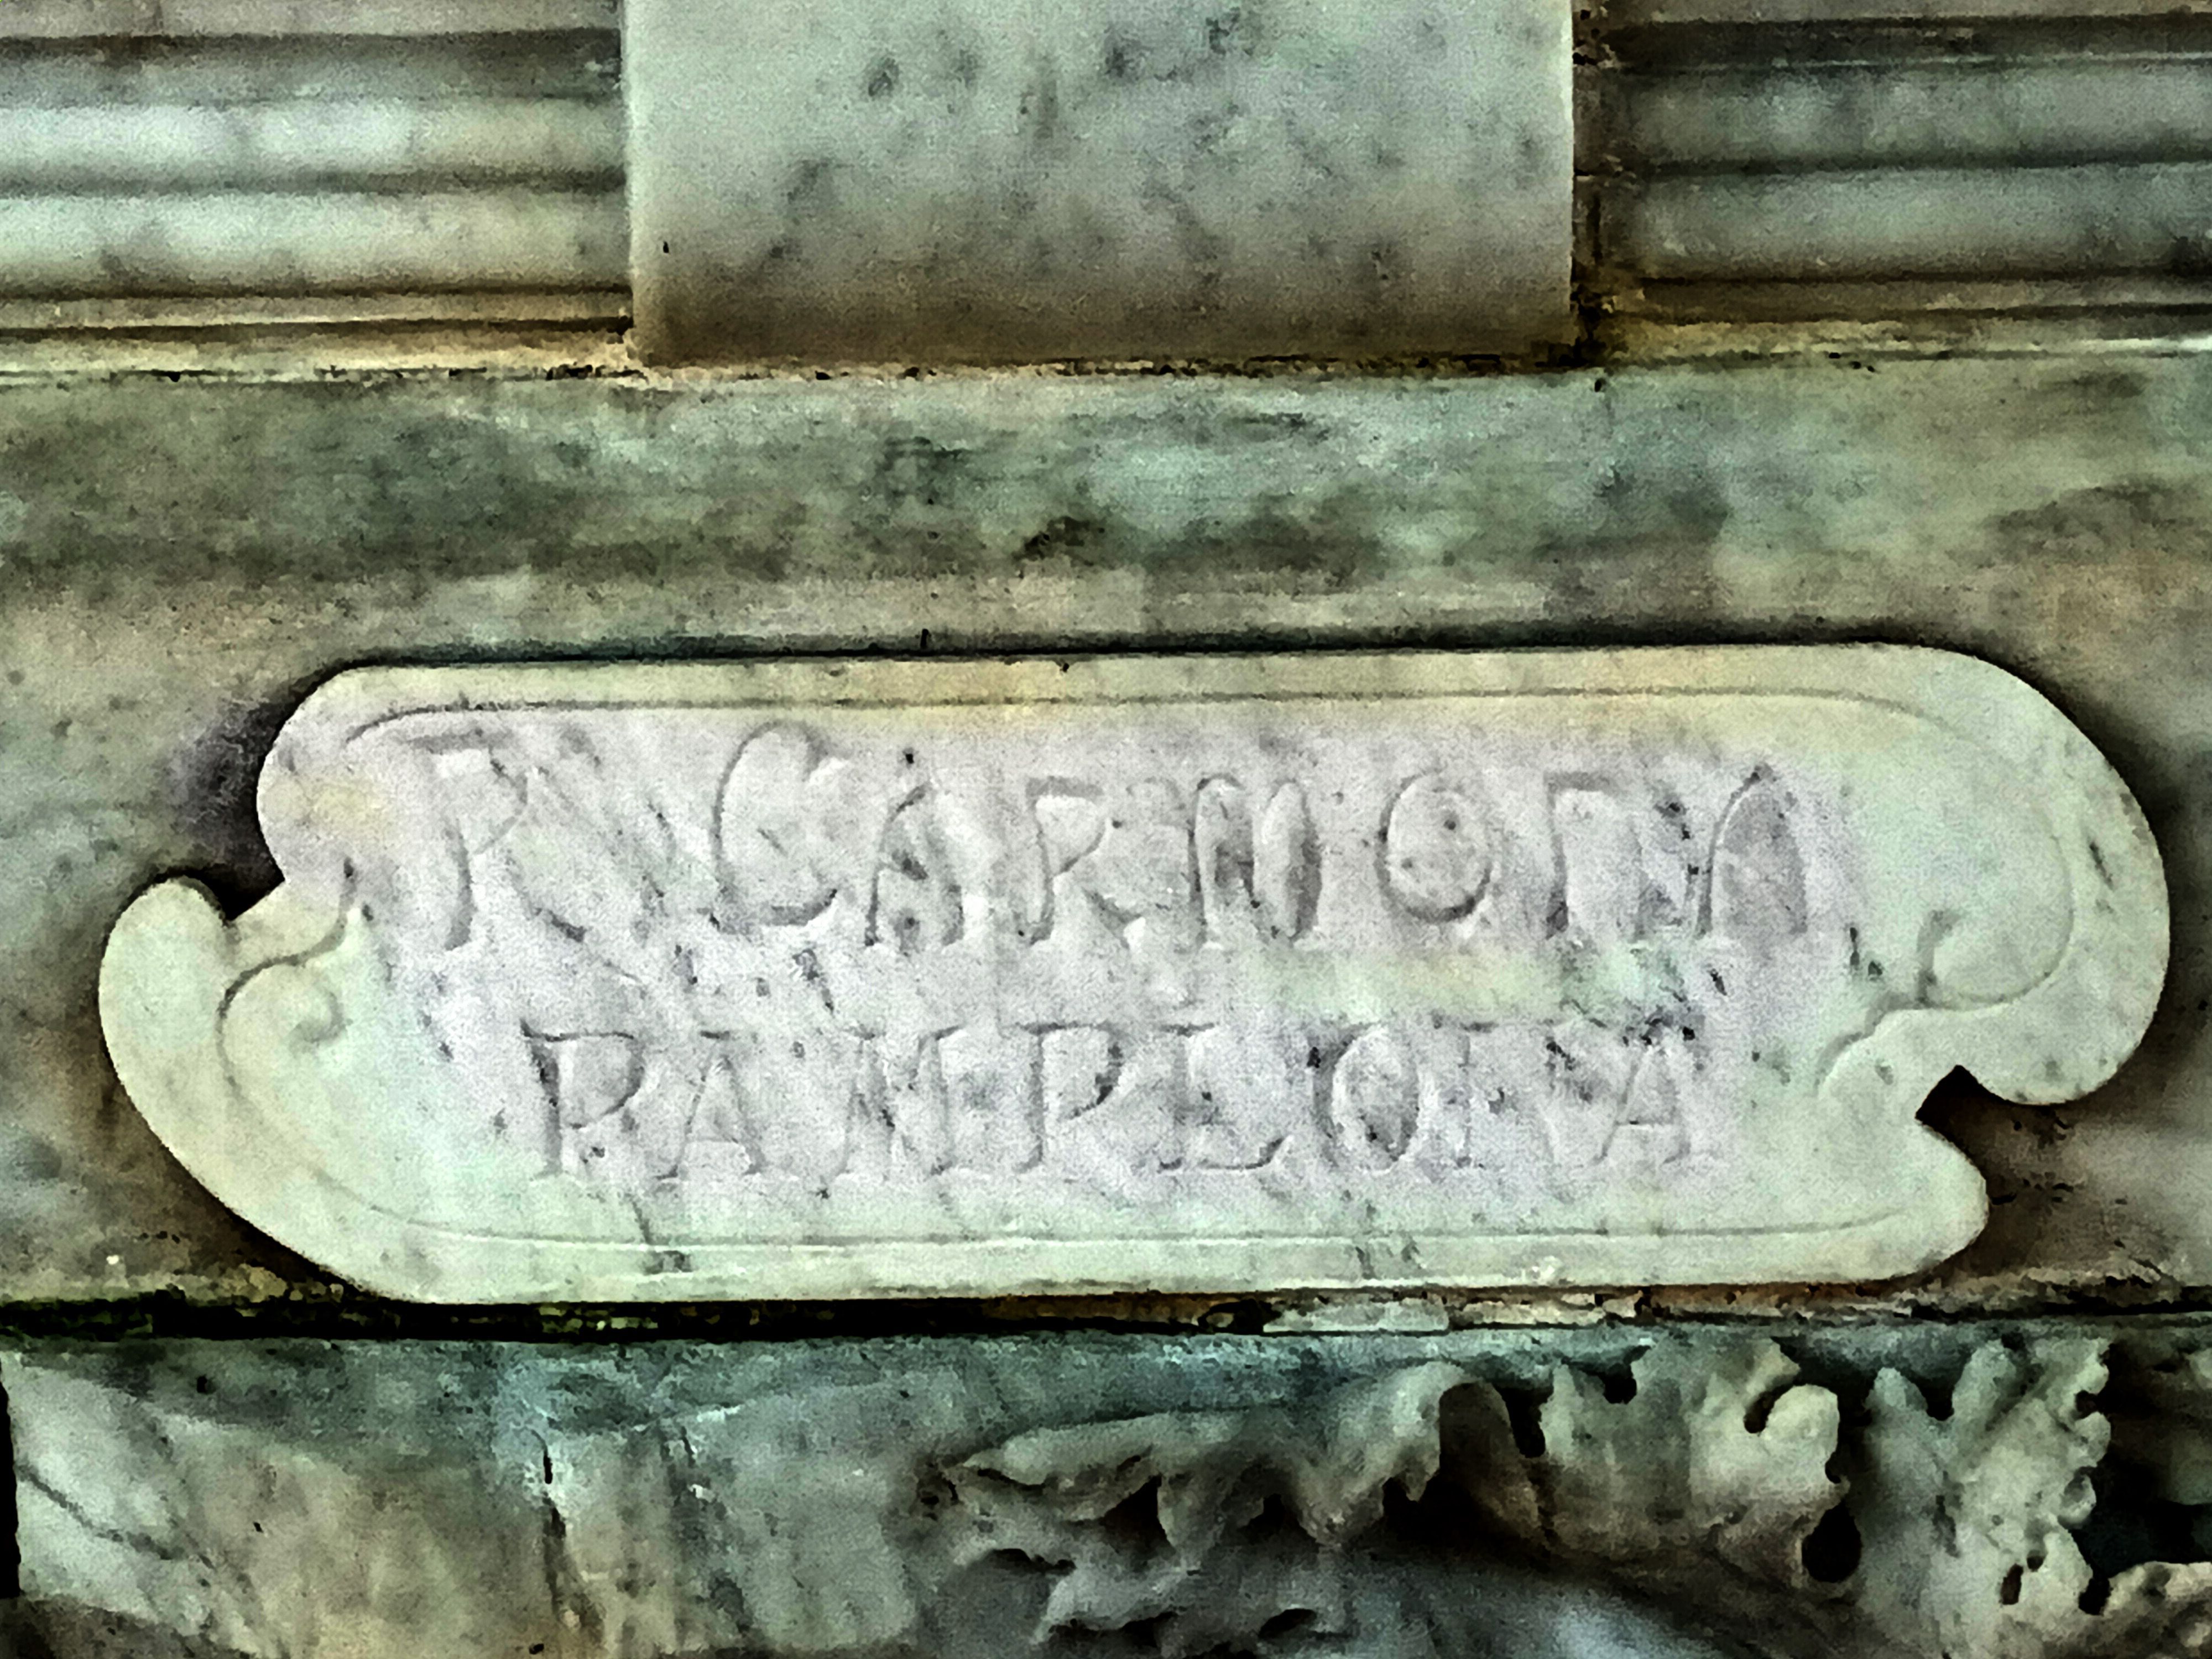
Signature of: ramón carmona urrutia